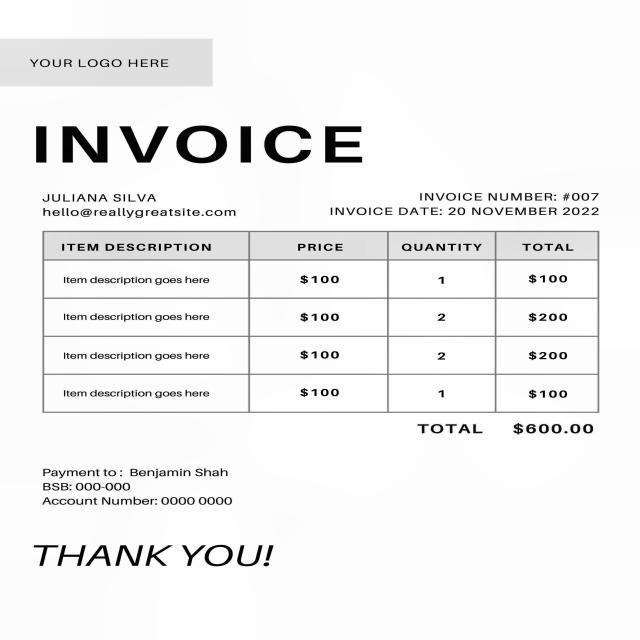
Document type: Invoice